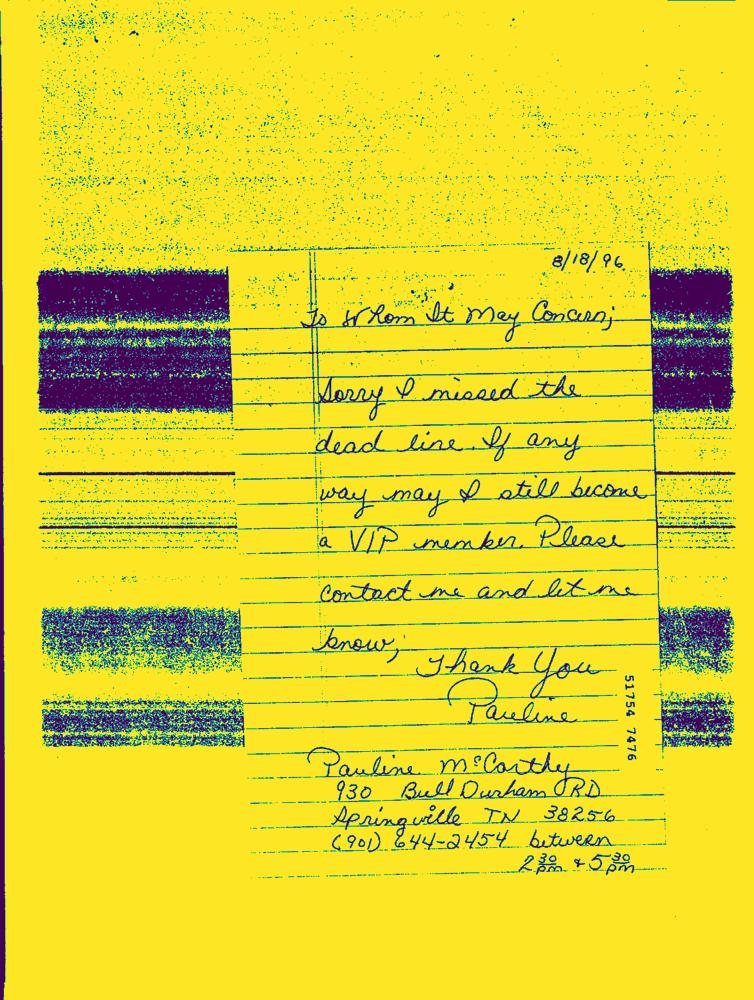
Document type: Hand-Written